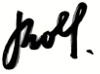
Signature of: rolf hirschland